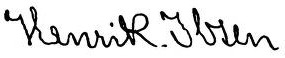
Signature of: henrik ibsen